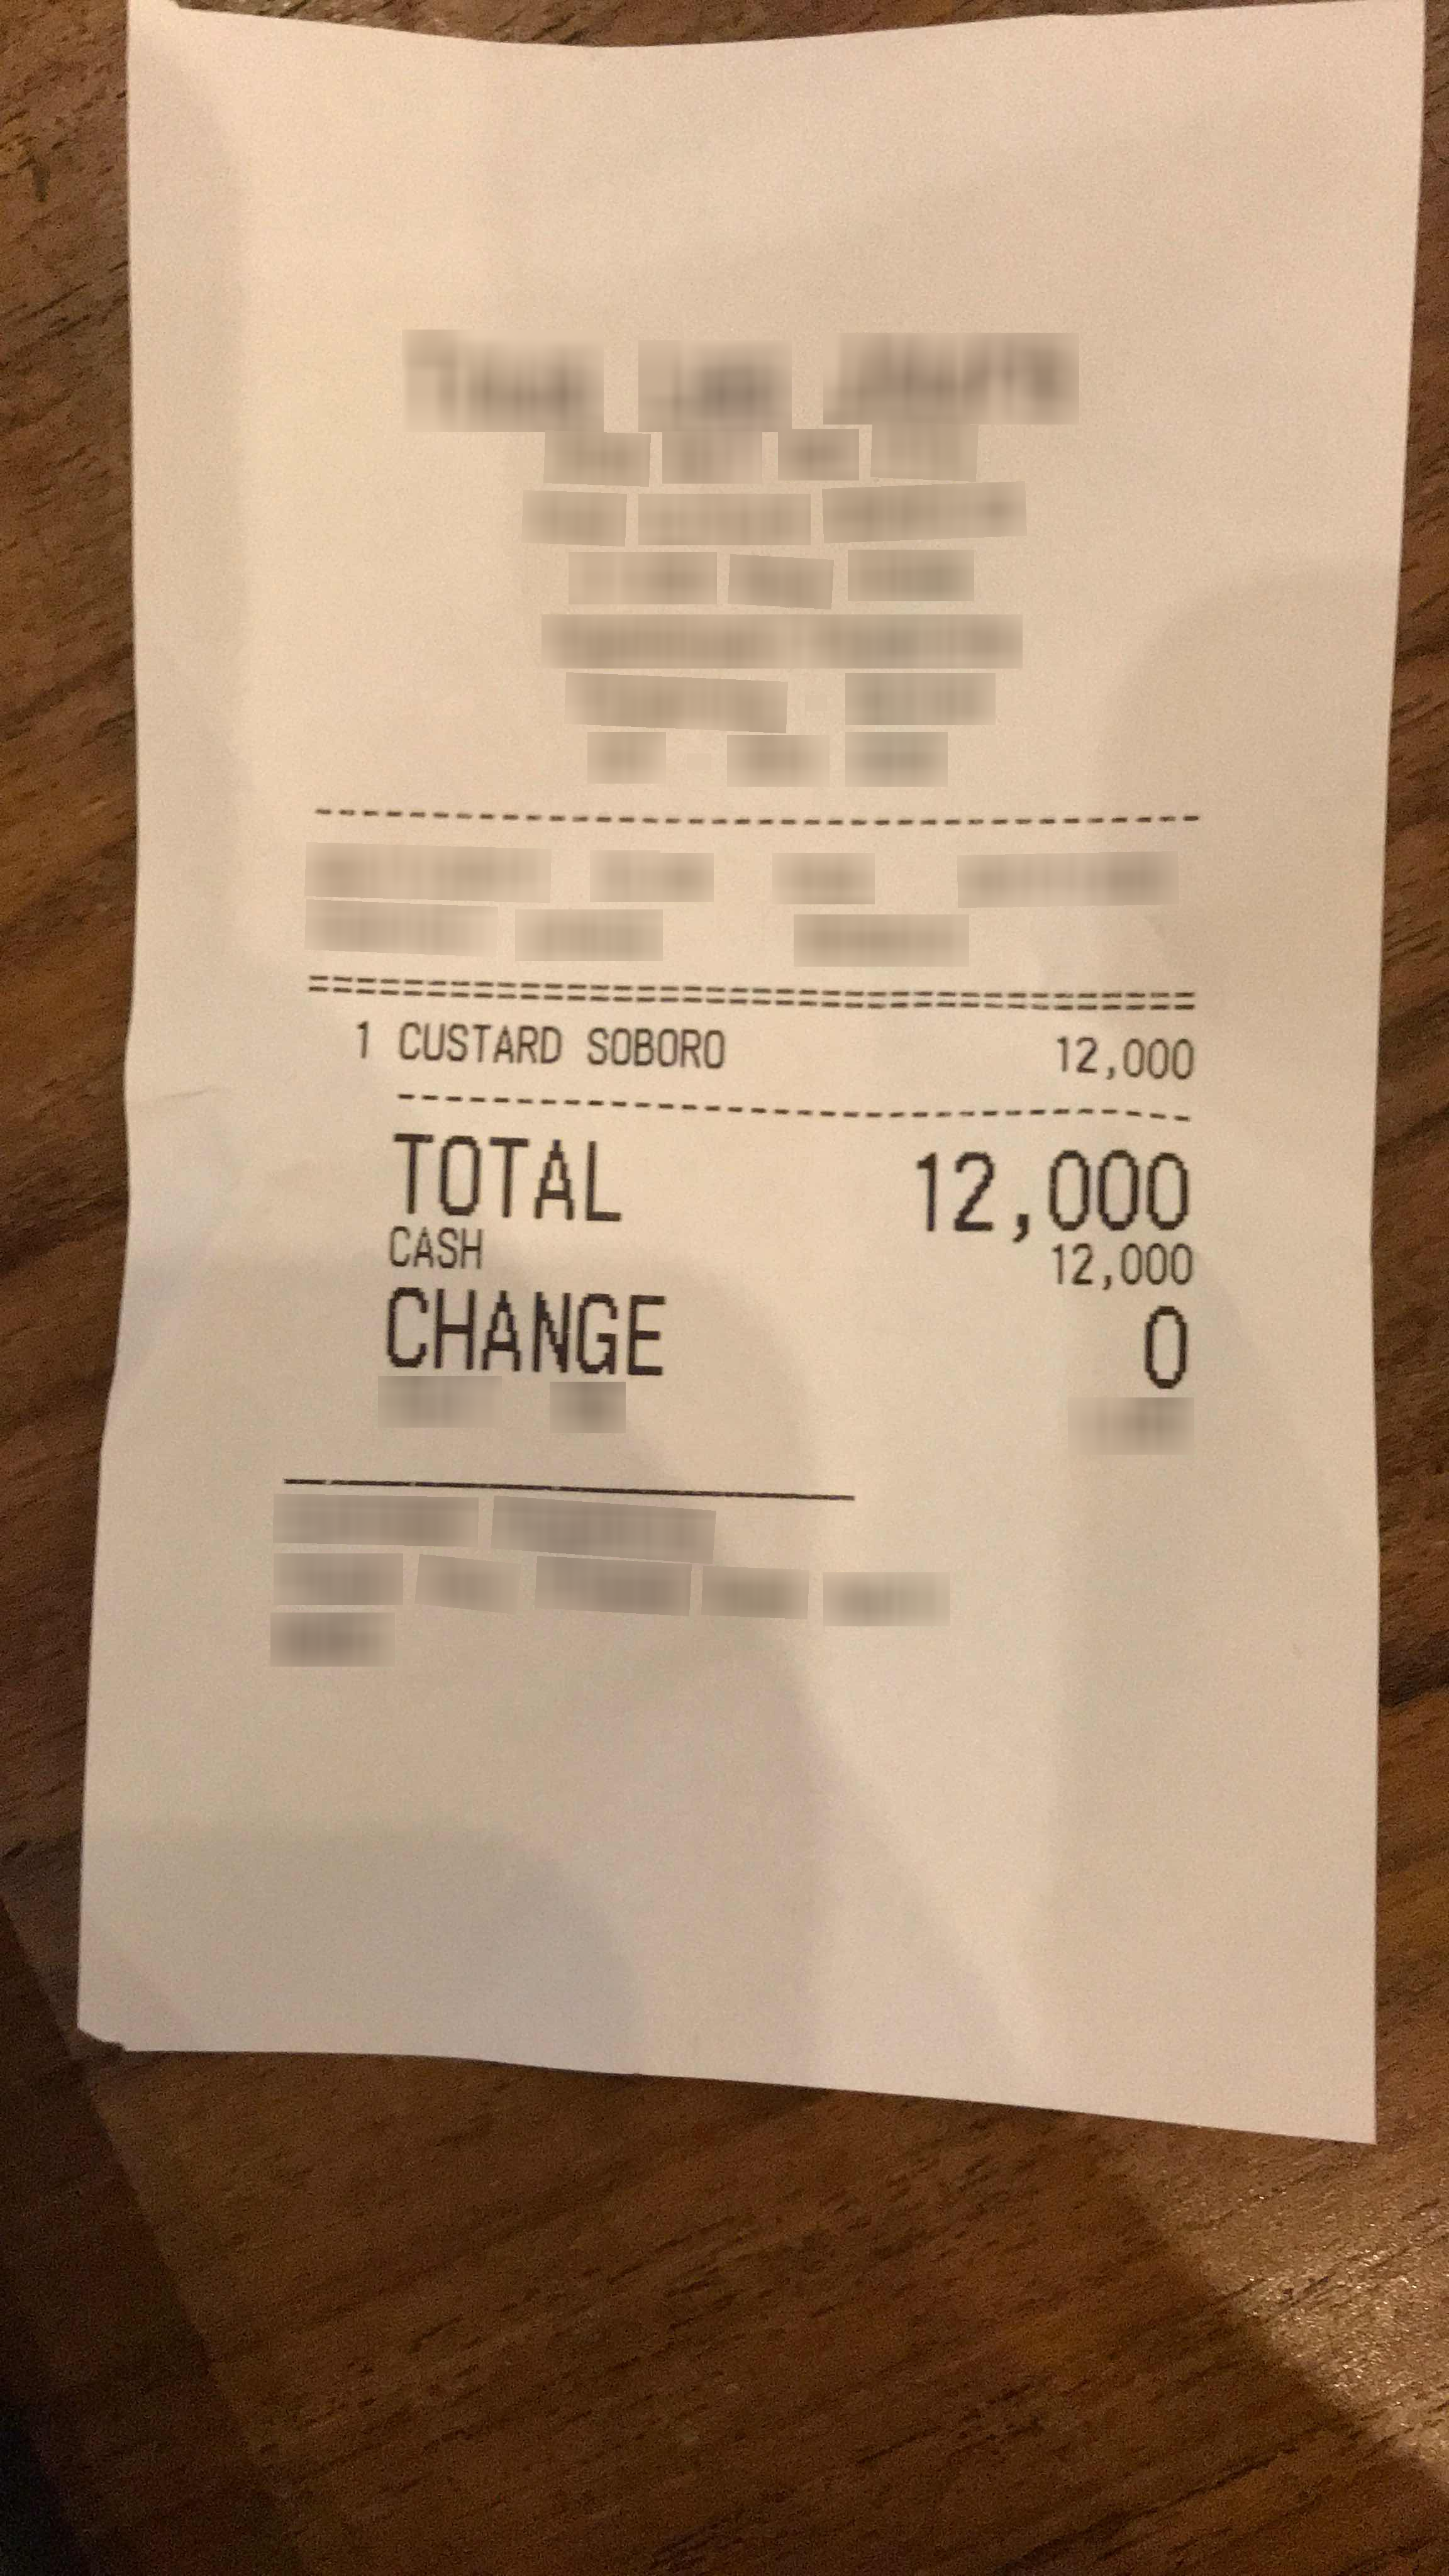
Number of items: 3
Total: 12,000
OCR text regions:
text: 1
text: CUSTARD
text: SOBORO
text: 12,000
text: TOTAL
text: 12,000
text: CASH
text: 12,000
text: CHANGE
text: 0